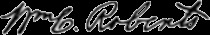
Signature of: william charles roberts